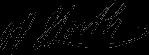
Signature of: sir william keith 4th baronet